Question: What is the address or location of the property listed in the document?
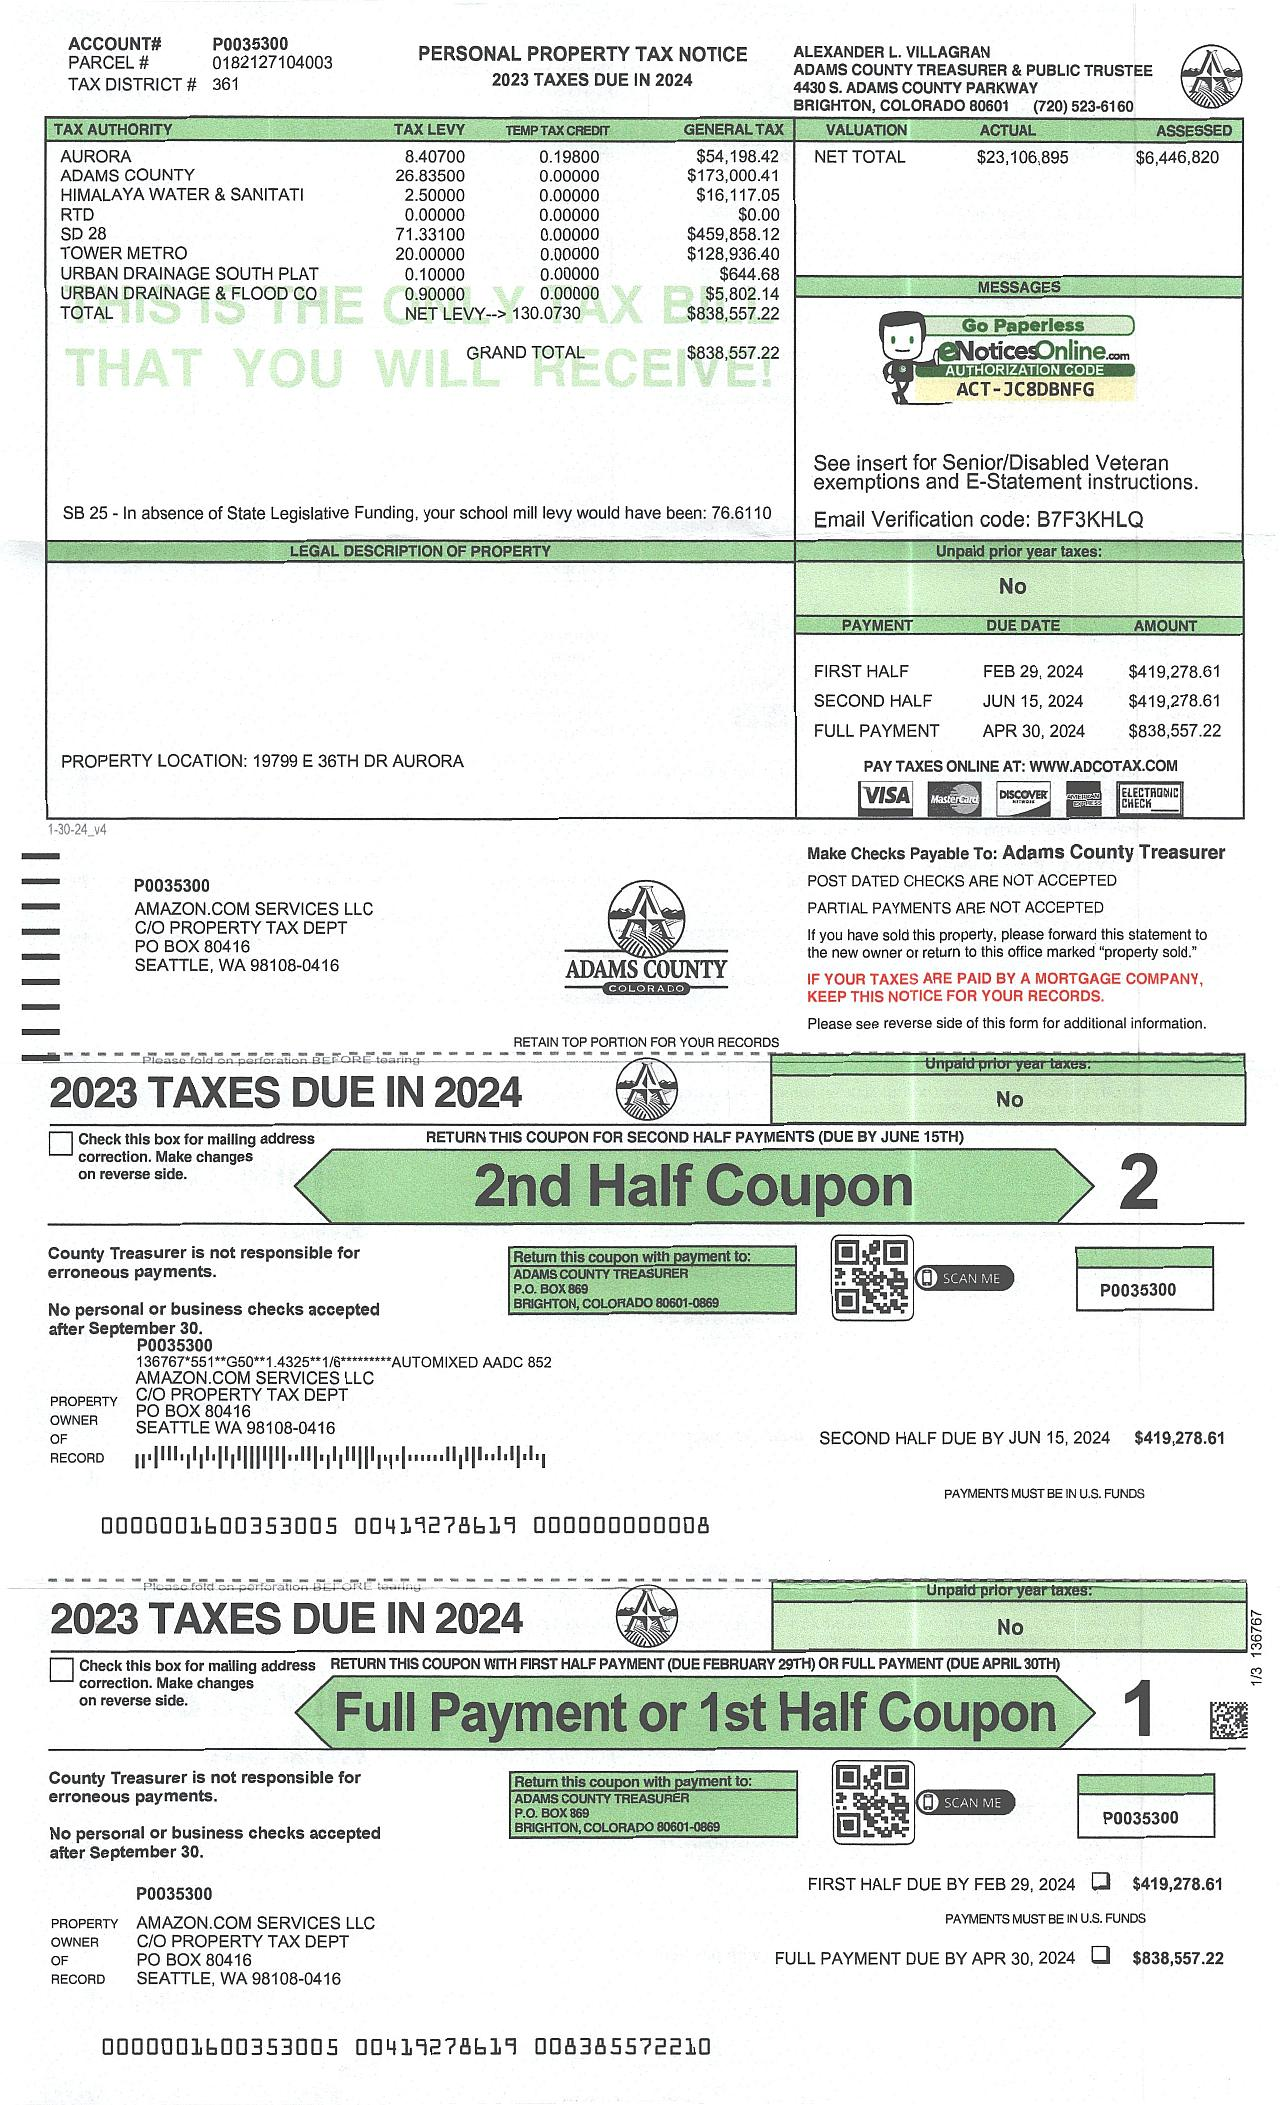
Answer: "19799 E 36TH DR AURORA"